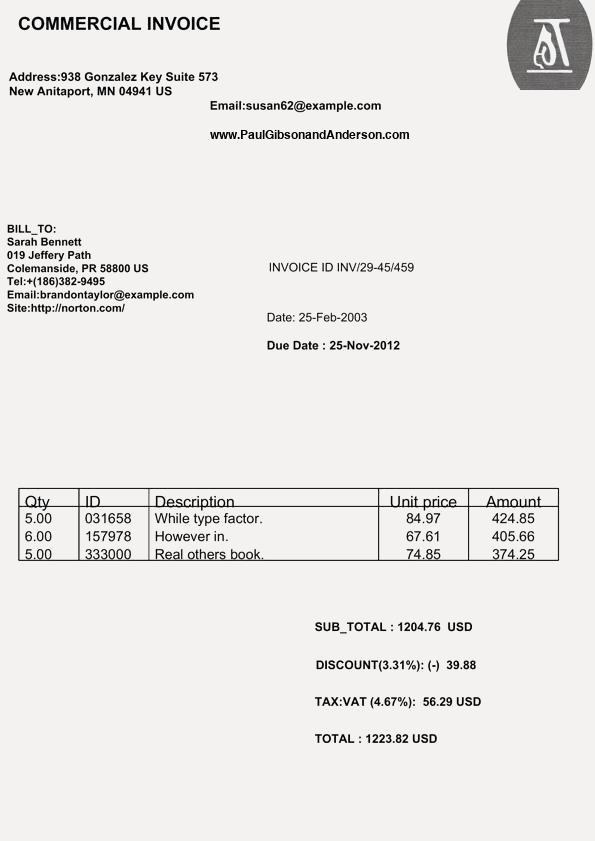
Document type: Invoice